Identify and extract the amount in words, amount in numbers, payee name, cheque date, and bank name from the image.
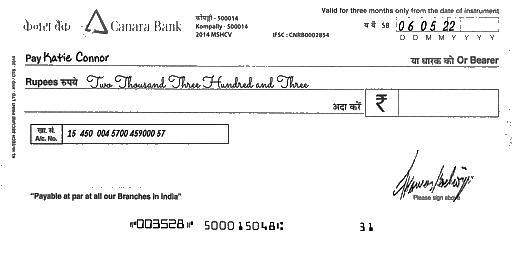
amt_in_words: Two Thousand Three Hundred and Three
amt_in_figures:
payee_name: Katie Connor
bank_name: Canara Bank
cheque_date: 06/05/22